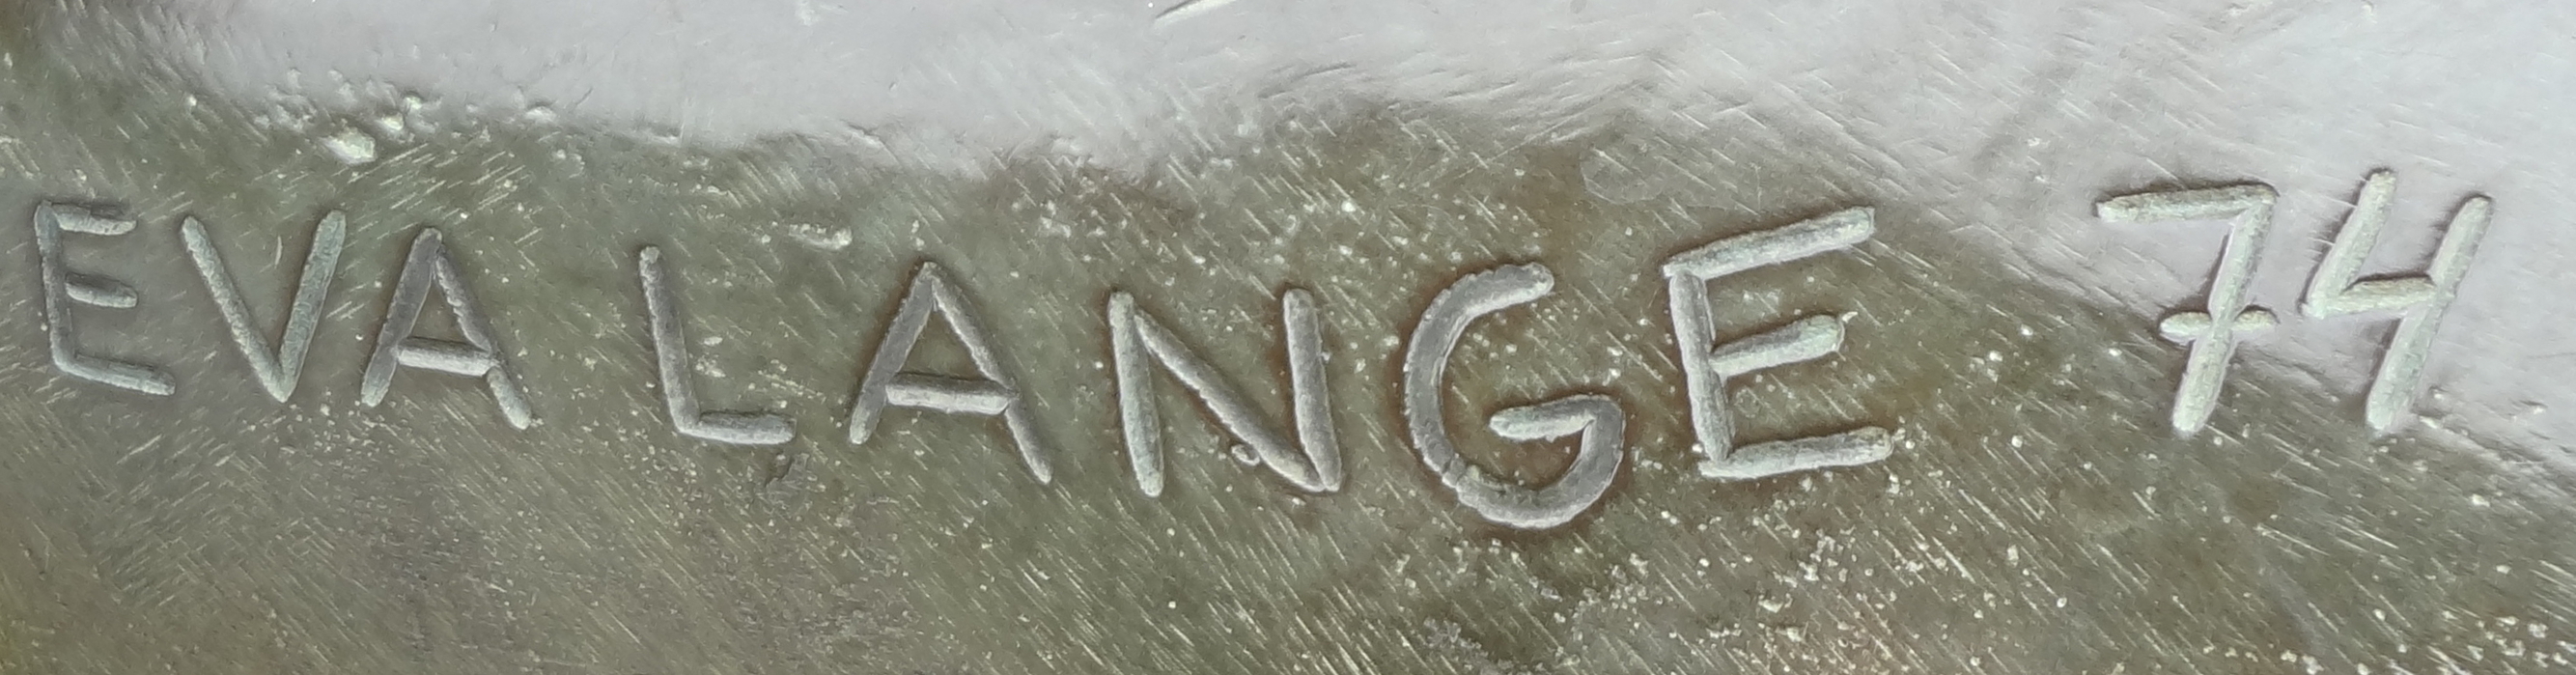
Signature of: eva lange